Question: What is the mailing or notice date provided in the document?
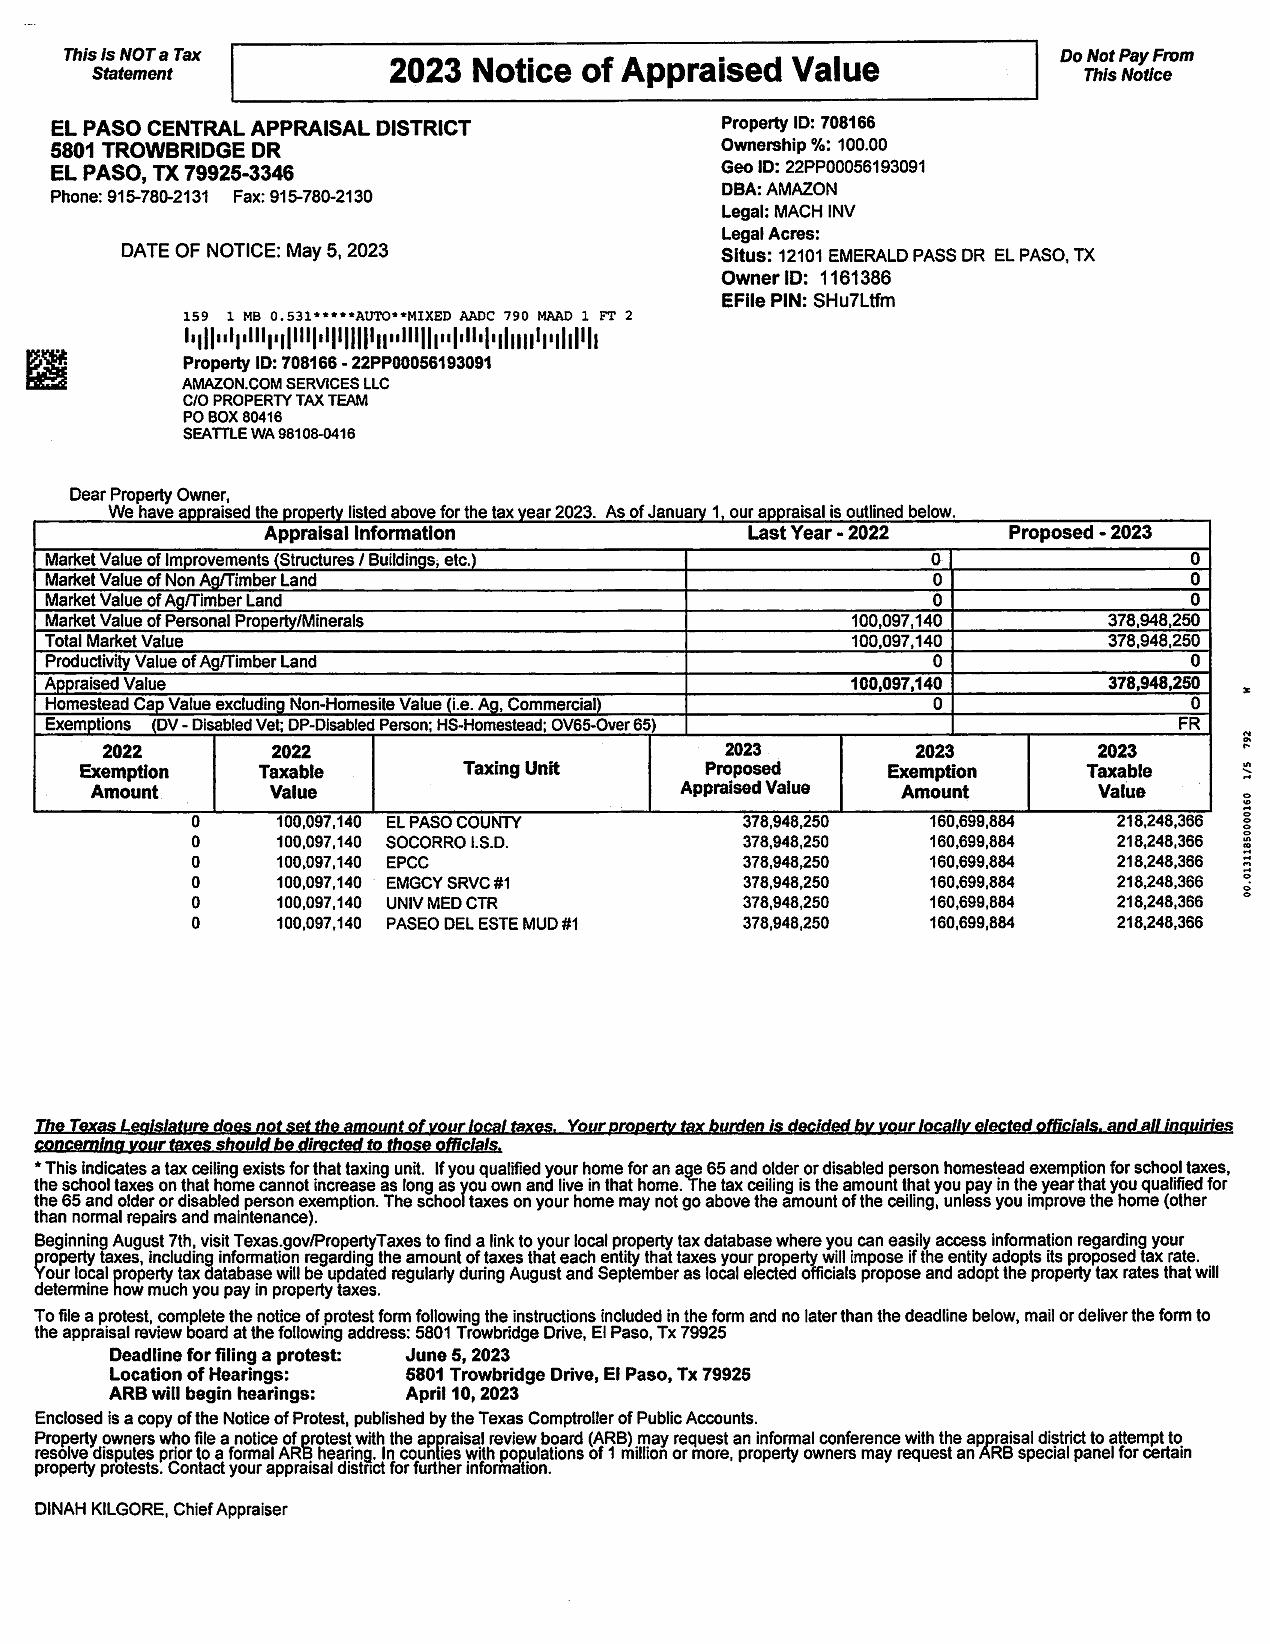
Answer: "5-May-23"